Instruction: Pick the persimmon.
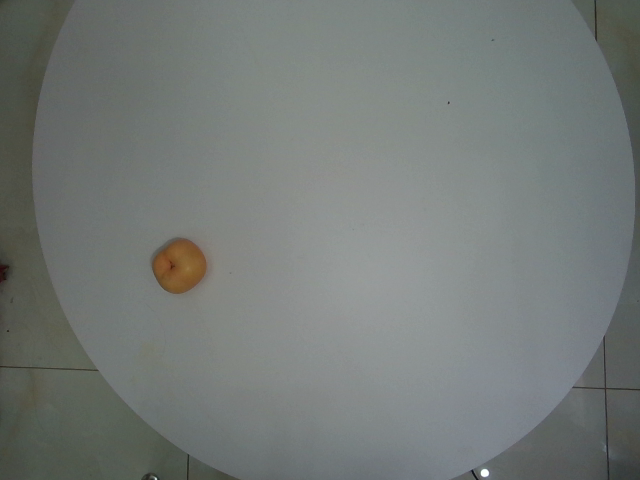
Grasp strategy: vertical